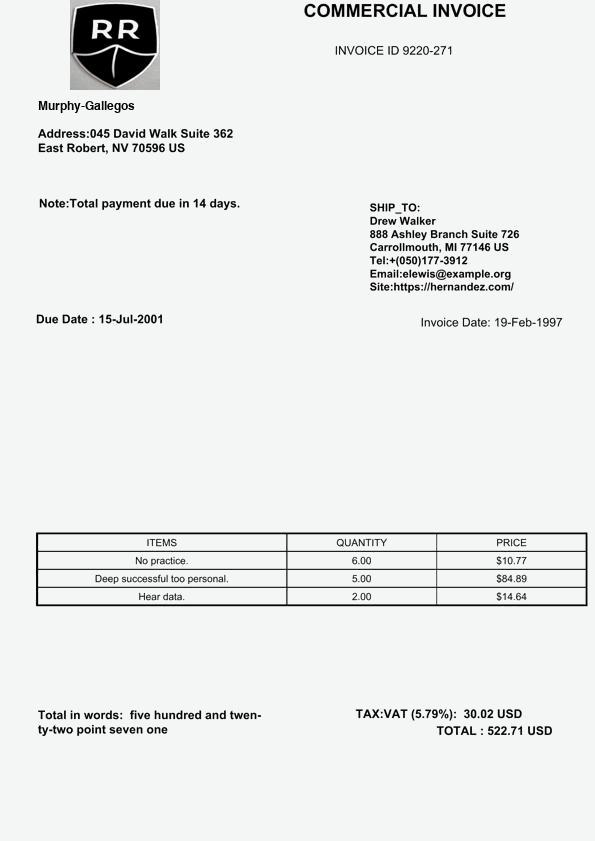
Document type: Invoice